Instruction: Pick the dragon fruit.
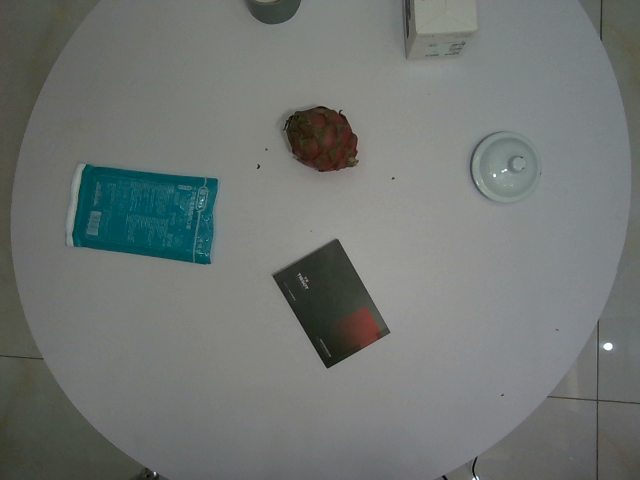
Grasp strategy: vertical